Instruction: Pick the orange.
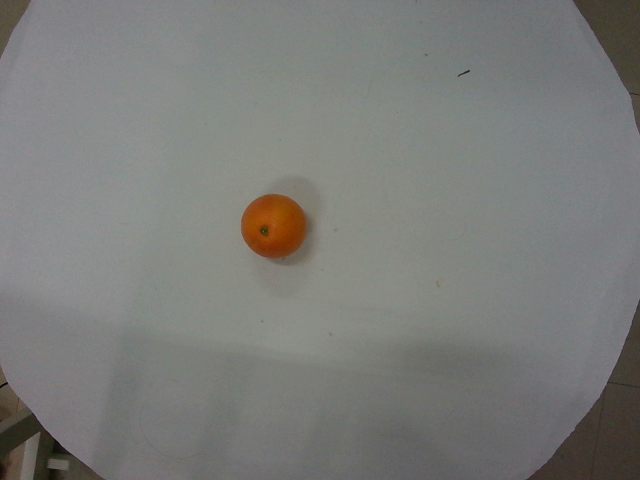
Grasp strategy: vertical